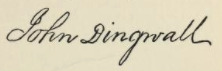
Signature of: john dingwall